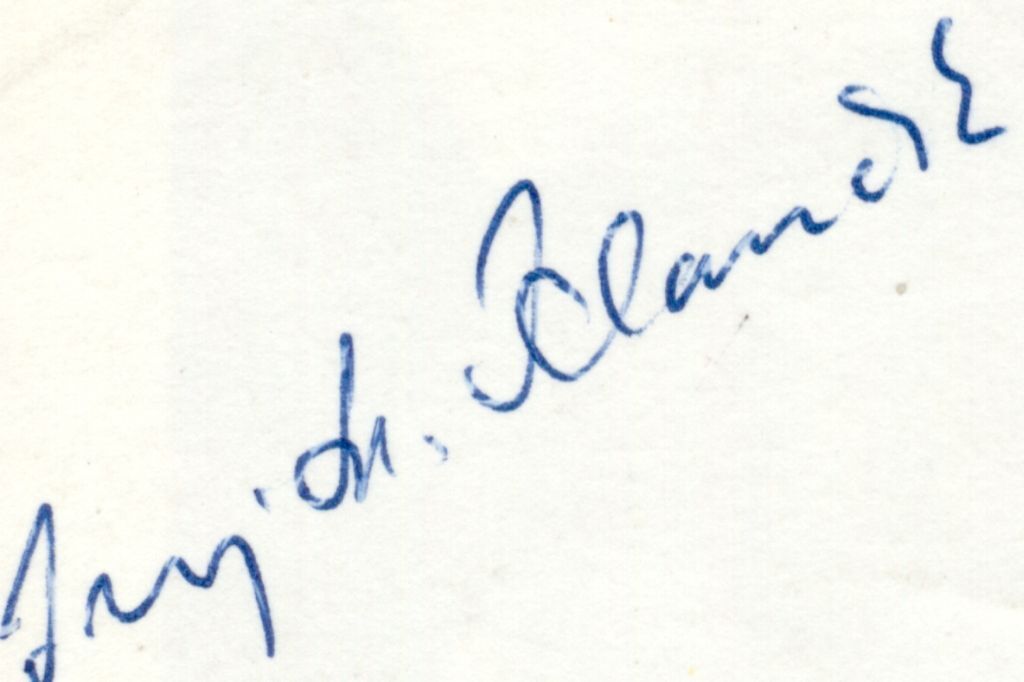
Signature of: adolf klančík